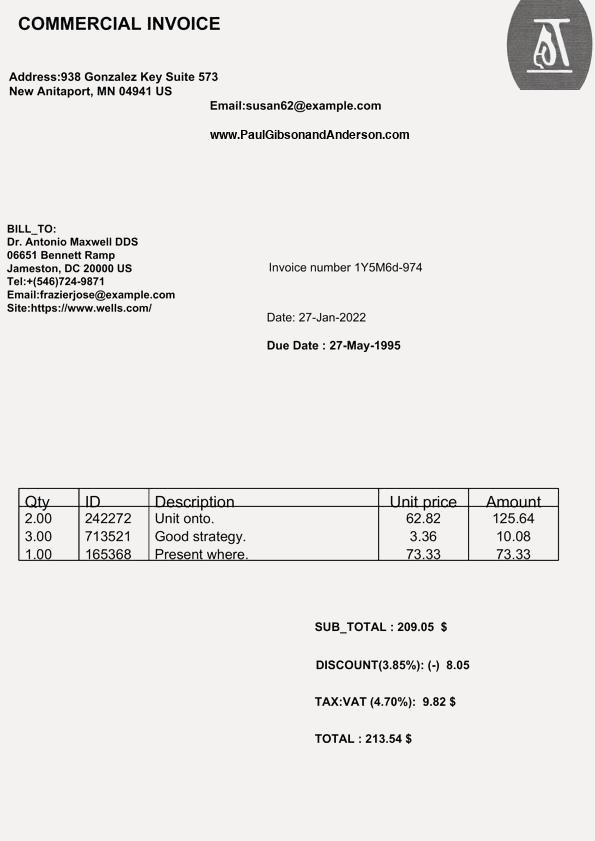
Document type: Invoice